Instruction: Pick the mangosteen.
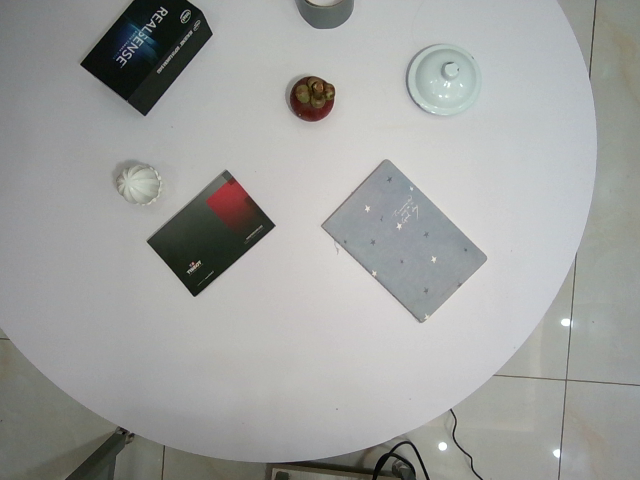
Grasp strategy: vertical